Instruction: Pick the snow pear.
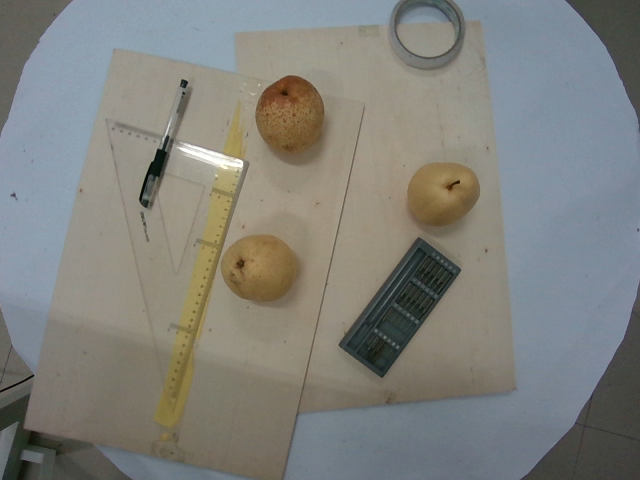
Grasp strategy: vertical